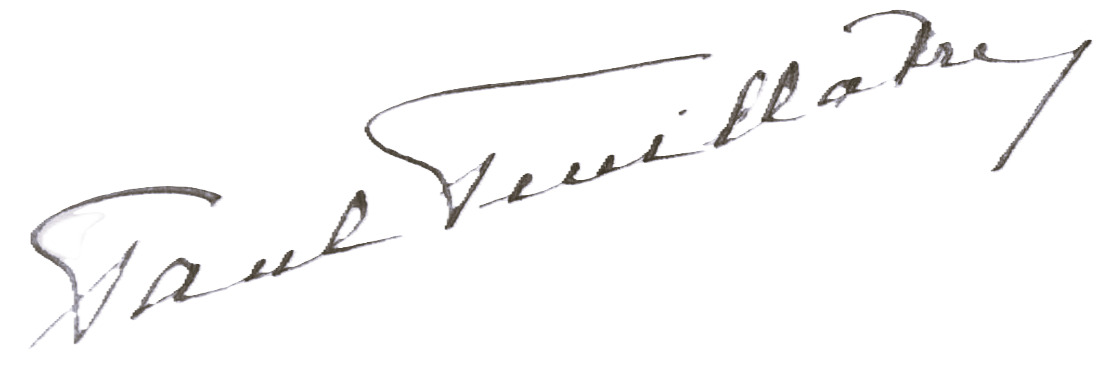
Signature of: paul feuillâtre